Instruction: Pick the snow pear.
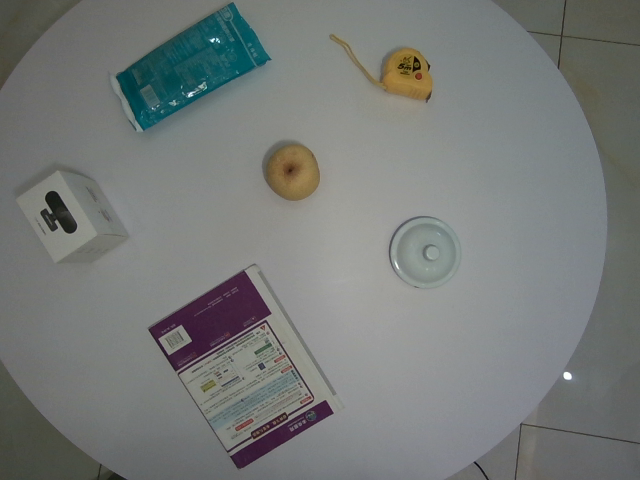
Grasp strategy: vertical